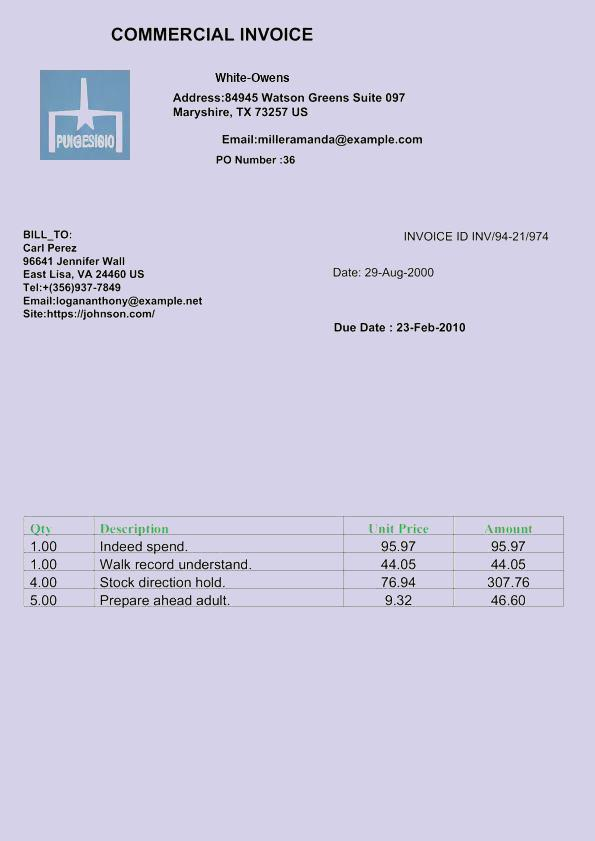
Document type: Invoice